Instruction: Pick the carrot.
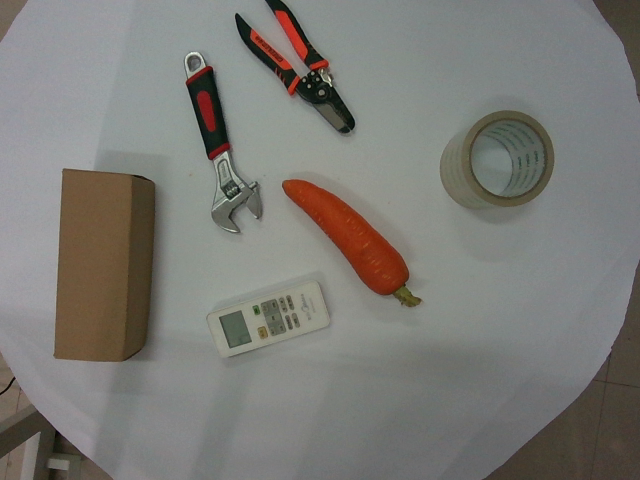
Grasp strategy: vertical